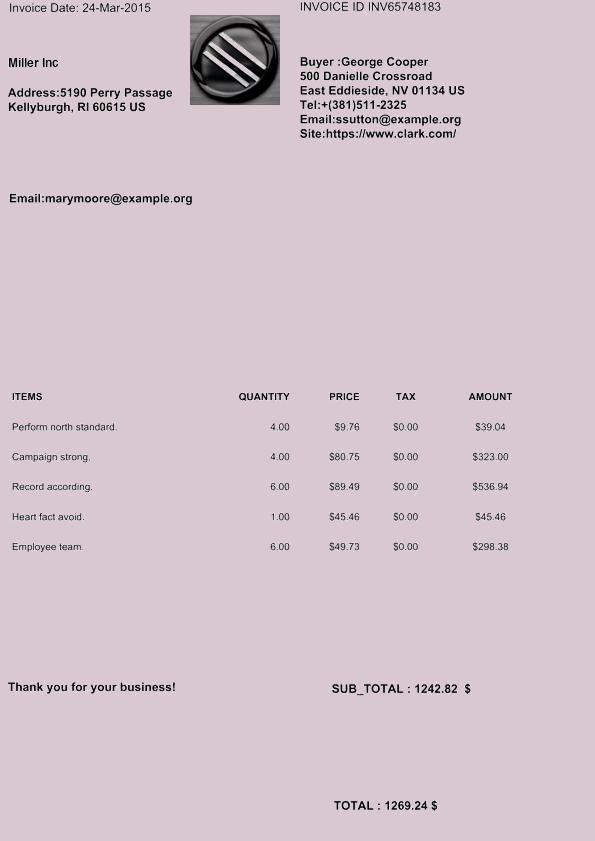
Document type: Invoice